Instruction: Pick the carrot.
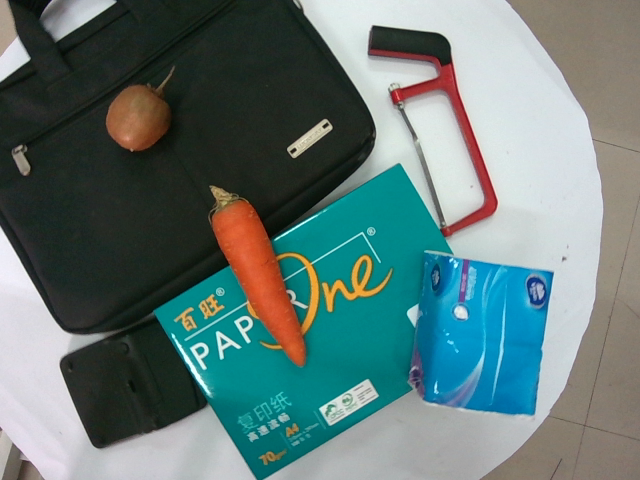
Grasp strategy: vertical